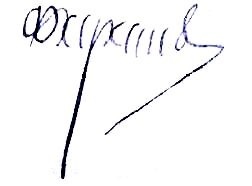
Signature of: q4245691